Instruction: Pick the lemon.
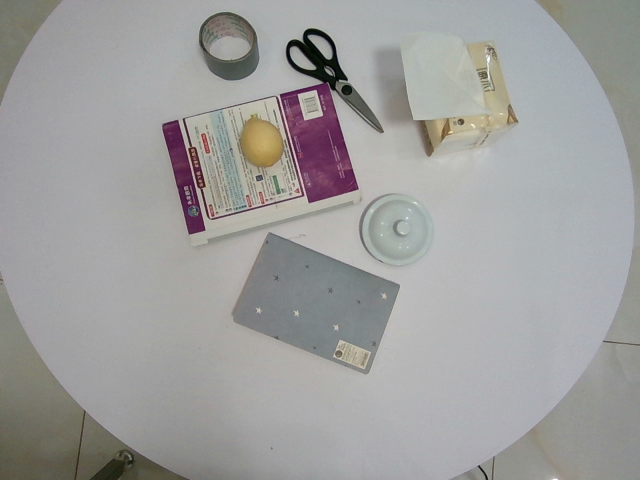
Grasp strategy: vertical